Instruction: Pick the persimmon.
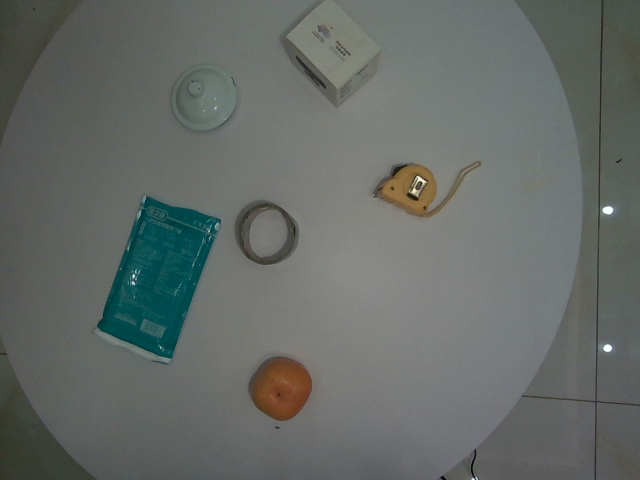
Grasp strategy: vertical